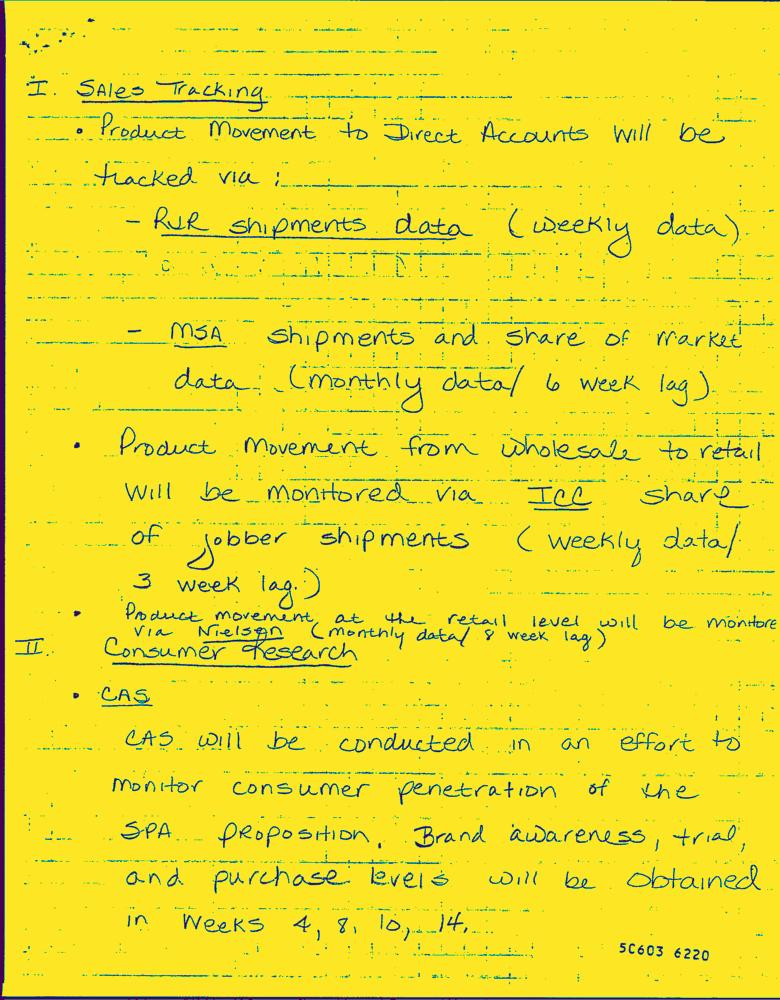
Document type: Hand-Written